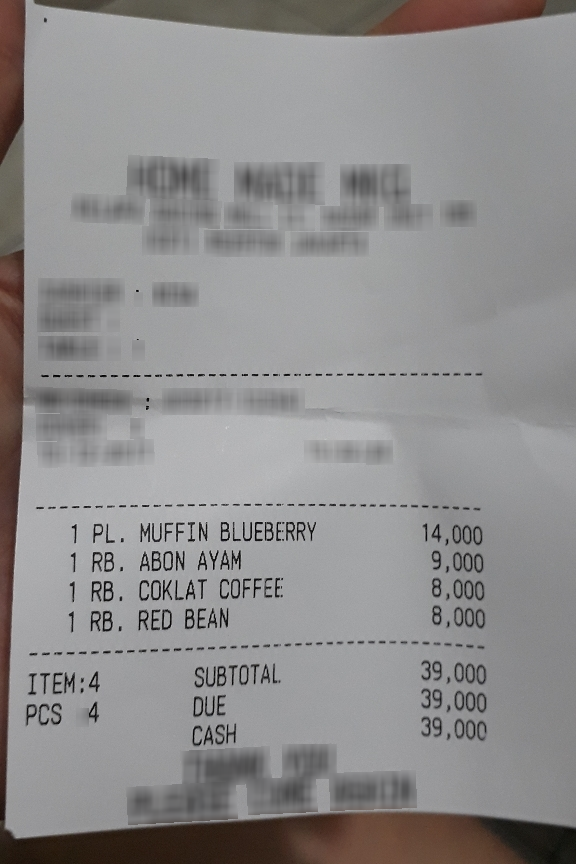
Extraction:
receipt: line_items: name: PL. MUFFIN BLUEBERRY
price: 14,000
qty: 1
name: RB. ABON AYAM
price: 9,000
qty: 1
name: RB. COKLAT COFFEE
price: 8,000
qty: 1
name: RB. RED BEAN
price: 8,000
qty: 1
subtotal: 39,000
total: 39,000